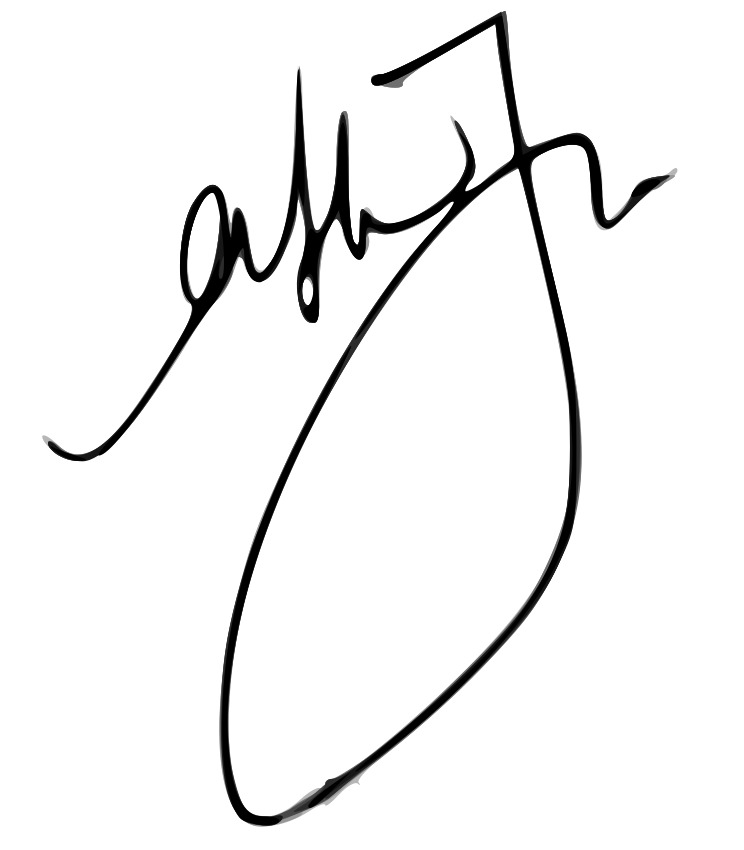
Signature of: arthur japin